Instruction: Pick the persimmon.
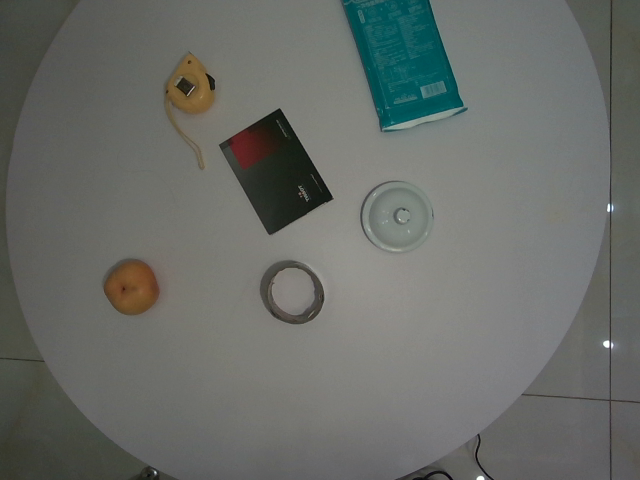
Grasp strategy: vertical